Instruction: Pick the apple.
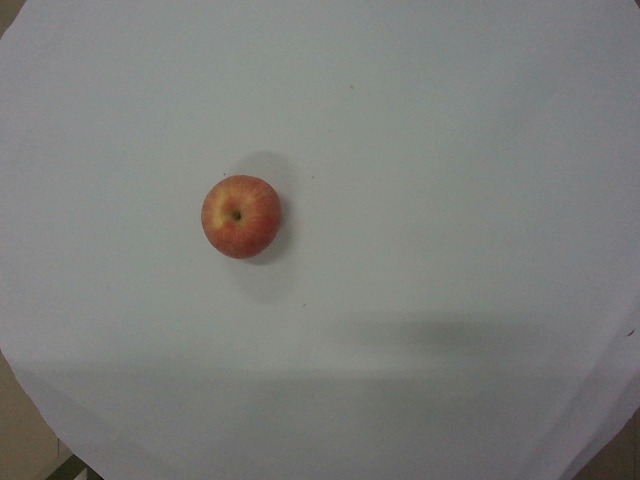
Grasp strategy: vertical